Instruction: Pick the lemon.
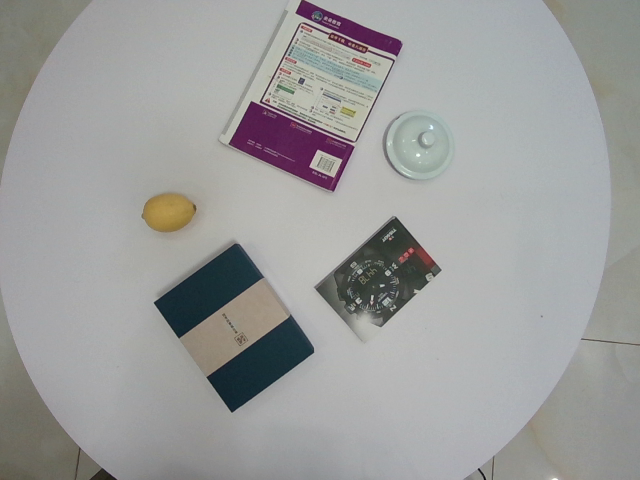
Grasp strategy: vertical